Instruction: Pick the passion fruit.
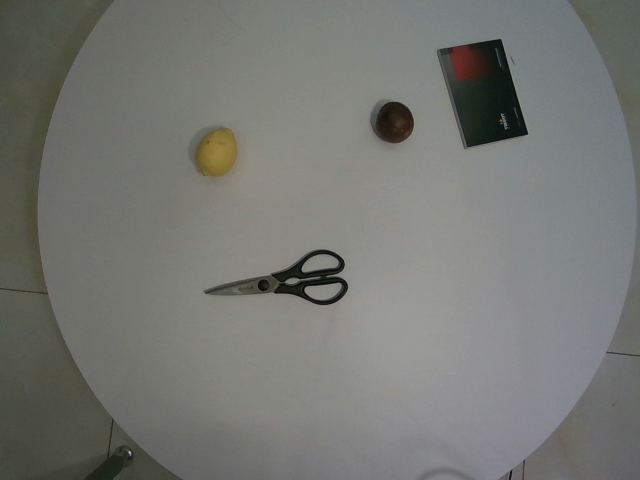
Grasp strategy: vertical